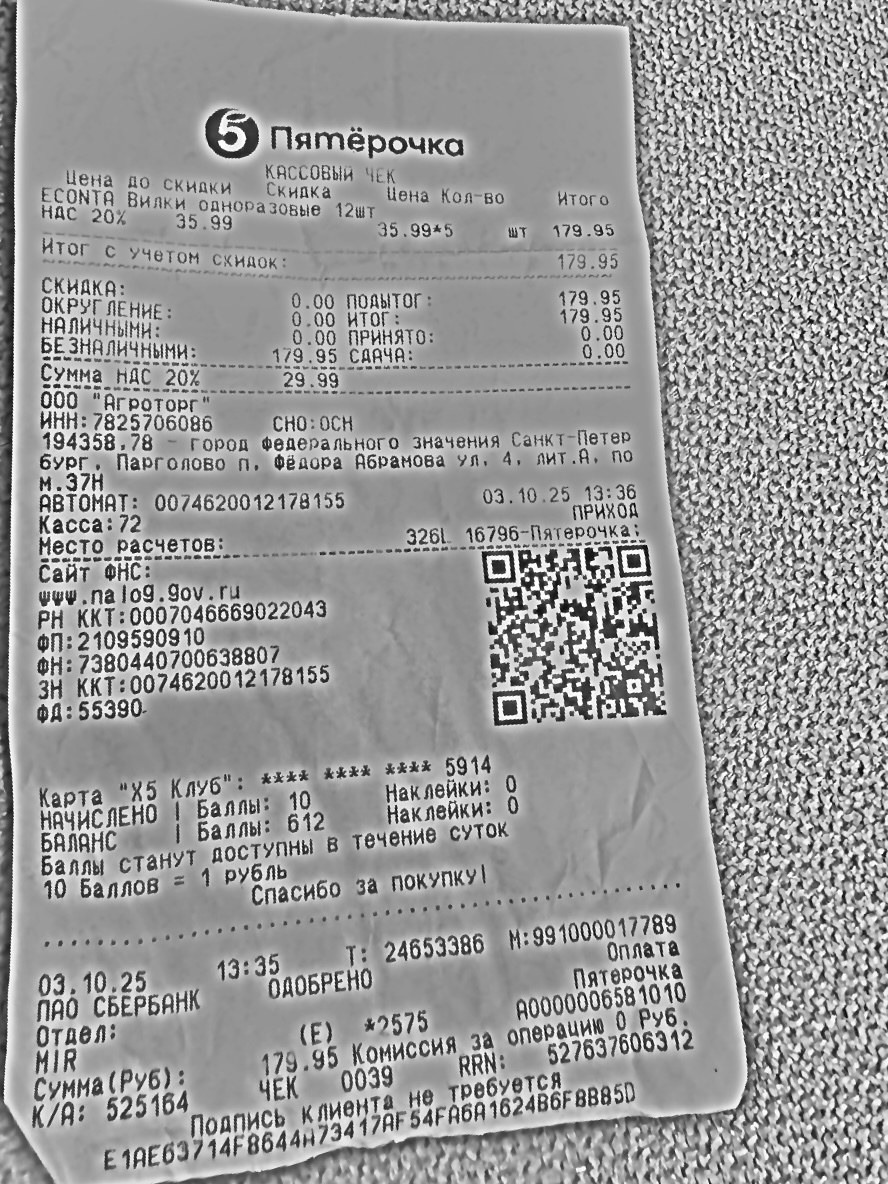
Продавец: ООО "Агроторг"
ИНН: 7825706086
Дата: 03.10.25
Товары: ECONTA Вилки одноразовые 12шт
Количество: 5
Цена: 35.99
Сумма: 179.95
Итого: 179.95